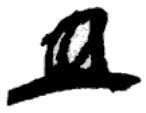
Signature of: xu xuan